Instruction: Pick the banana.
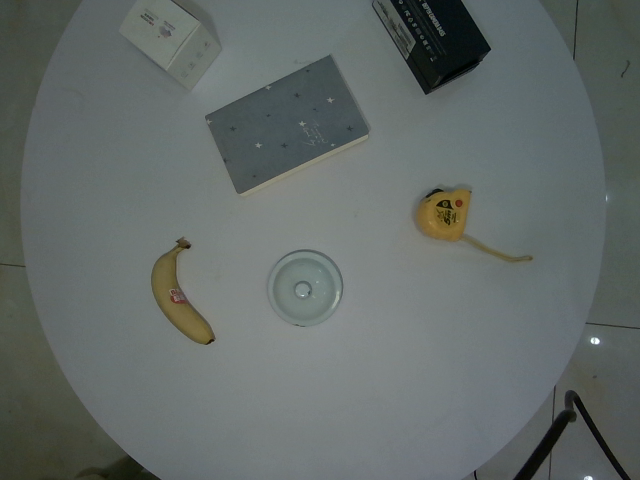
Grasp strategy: vertical